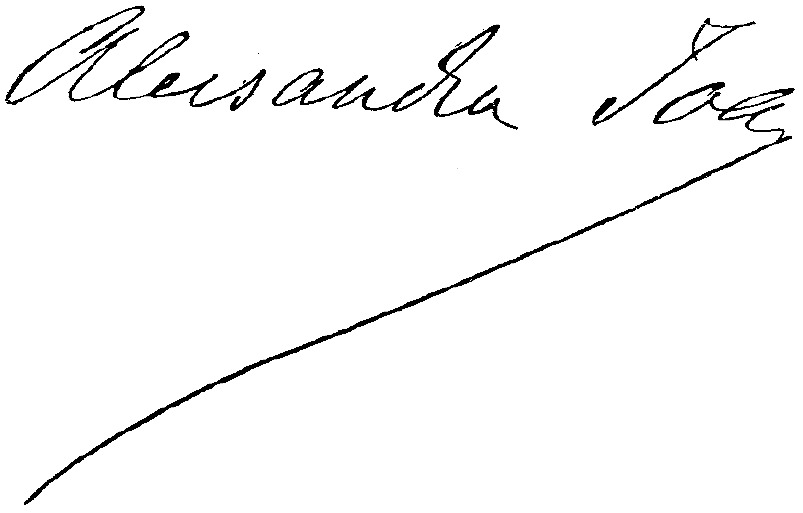
Signature of: alexandru ioan cuza